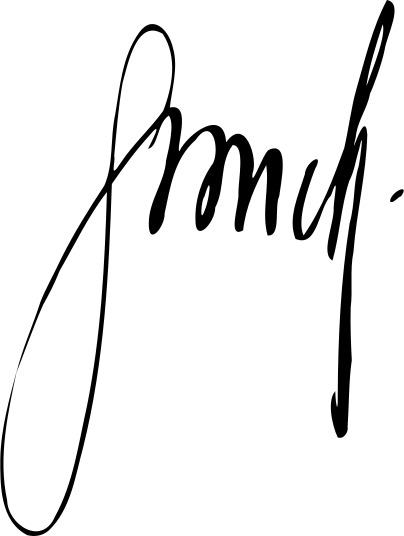
Signature of: giovanni gronchi